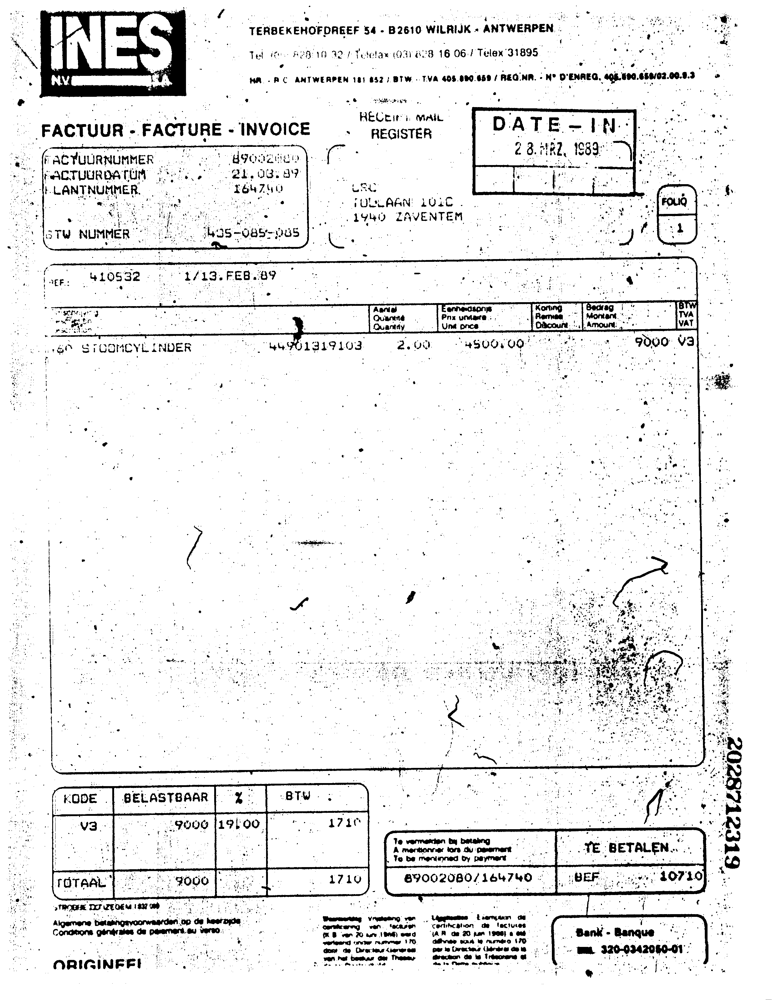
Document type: Invoice